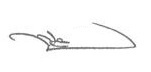
Signature of: abbas akhoundi